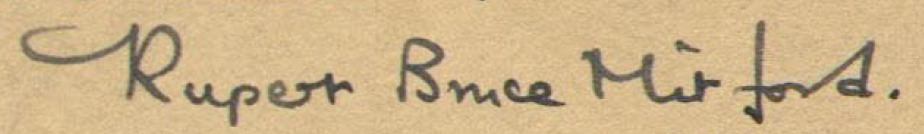
Signature of: rupert bruce mitford